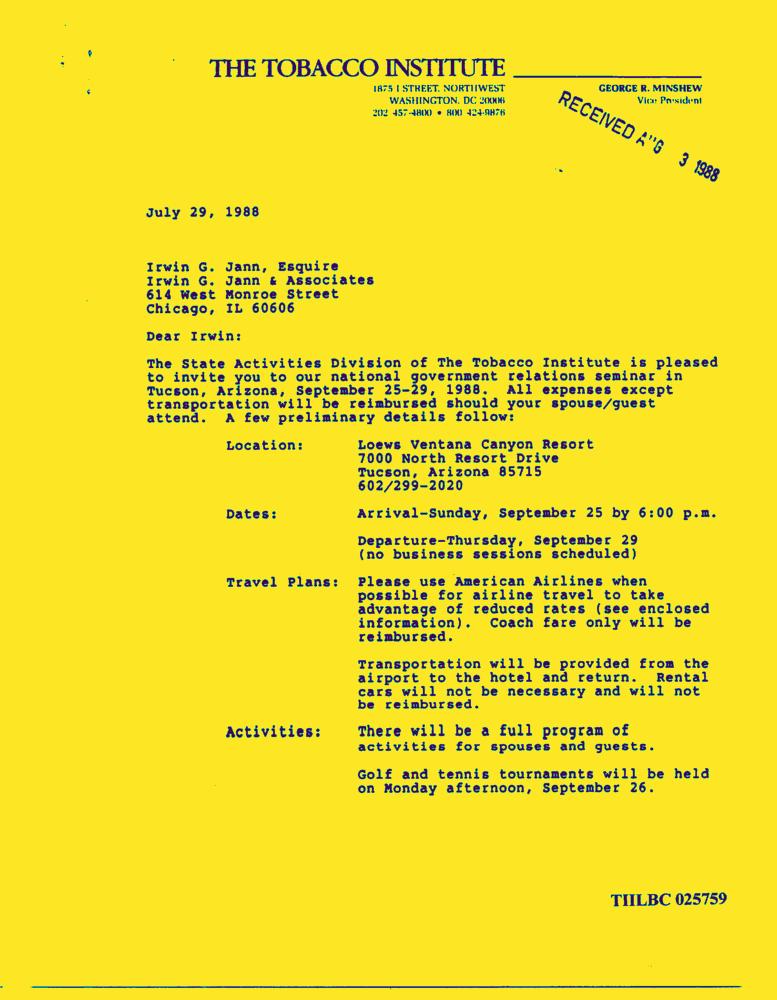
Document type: Letter-Doc